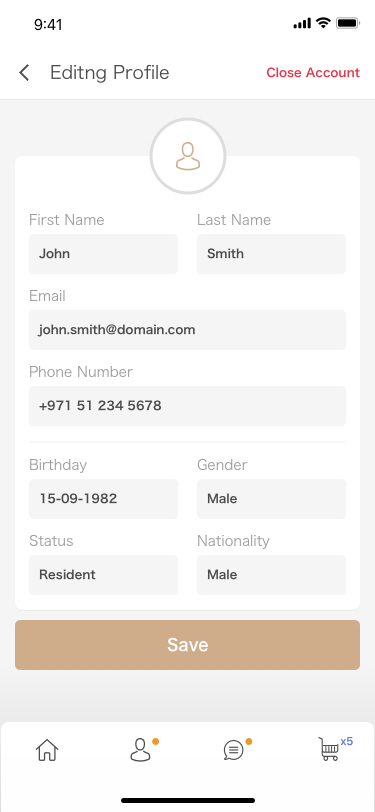
Text in this UI design:
Nationality
Male
Status
Resident
Gender
Male
Birthday
15-09-1982
Phone Number
+971 51 234 5678
Email
john.smith@domain.com
Last Name
Smith
First Name
John
Editng Profile
Close Account